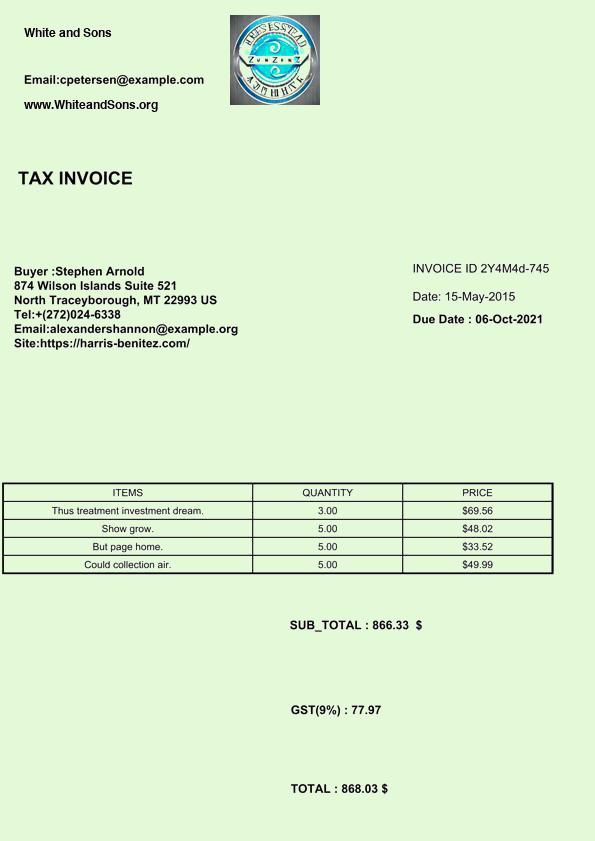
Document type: Invoice